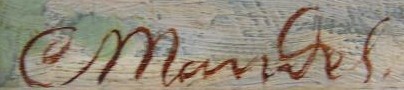
Signature of: cyril mandel